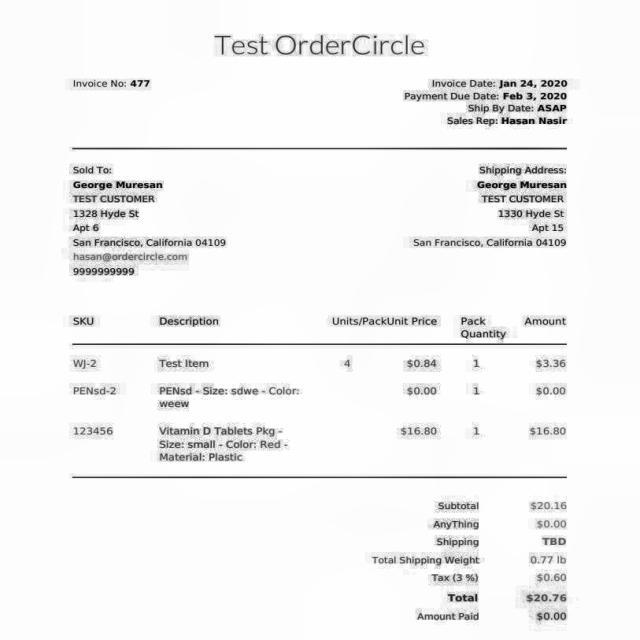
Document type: Invoice